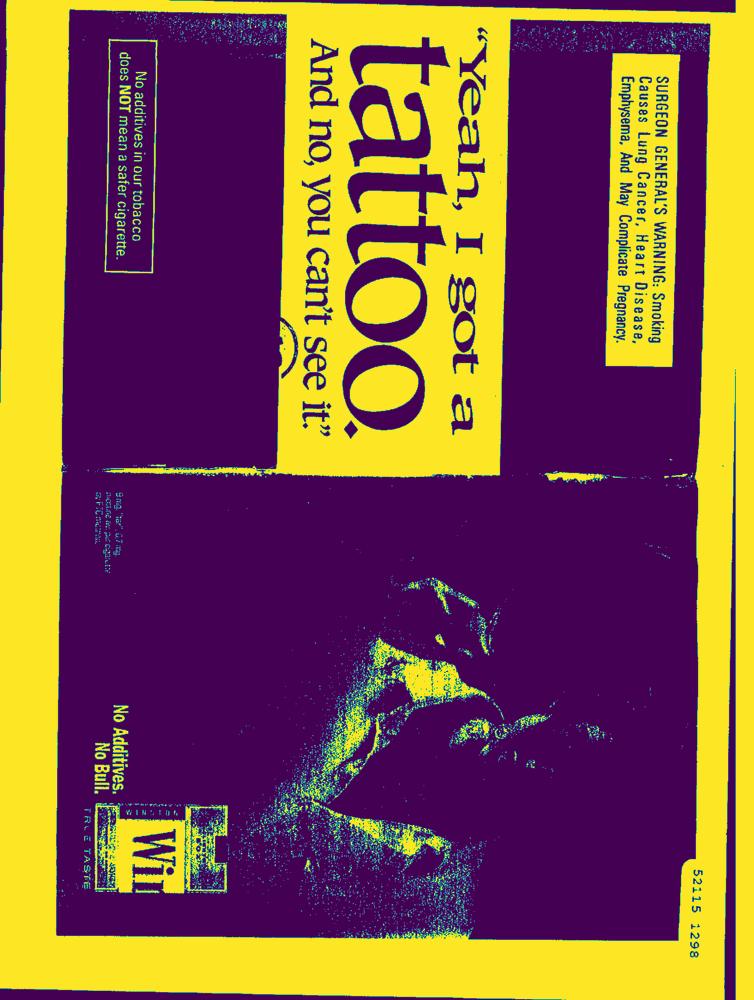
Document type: AD